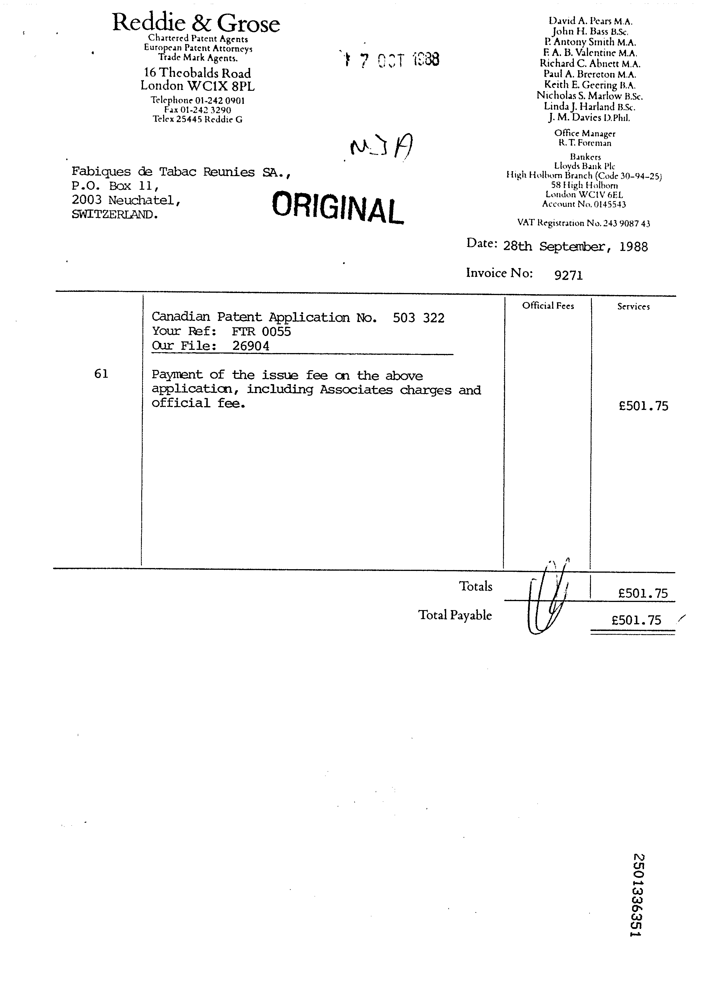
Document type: Invoice